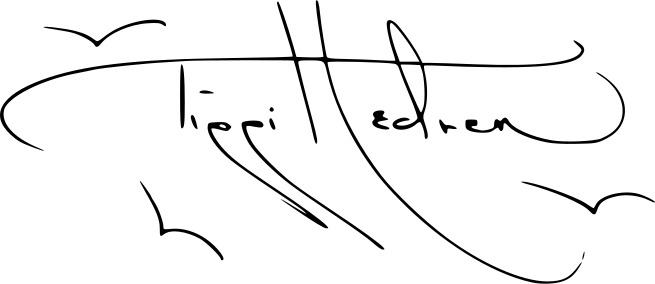
Signature of: tippi hedren